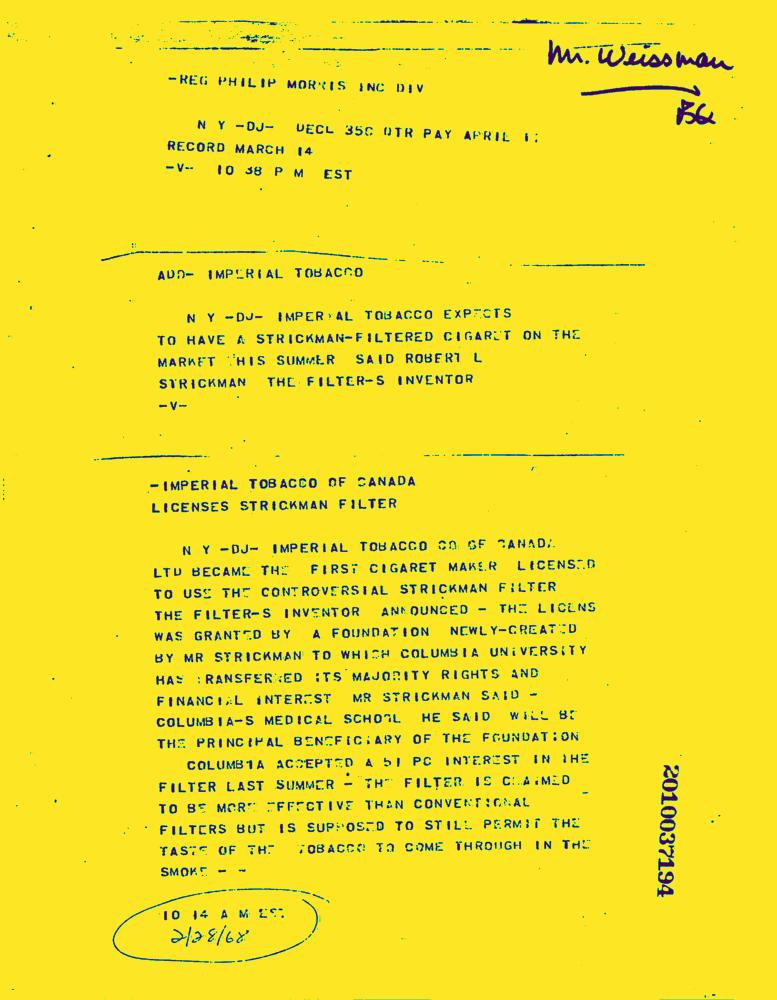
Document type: News-Article